Question: What is the suspected problem?
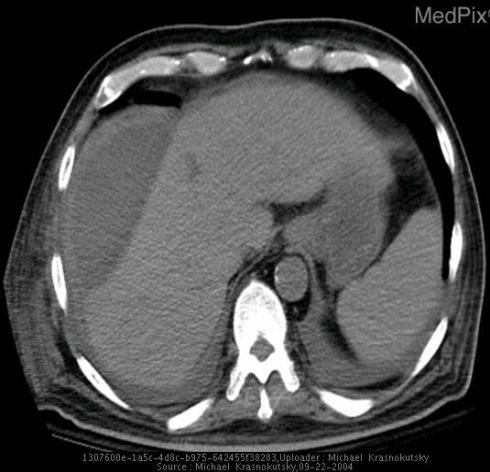
Answer: The findings suggest Axial CT images throught the liver demonstrate low density region within the liver which subcapsular in location.  One of the images has a small pocket of air differentiated this fluid collection from a simple hematoma.
There are bilateral pleural effusions seconary to diaphragmatic irritation.. Axial CT image throught liver demonstates subcapsular fluid collection.  Note bilateral pleural effusions as a result of diaphragmatic irritation.. The patient might have a history of 40 year old man airevaced from micronesia island to Tripler Medical Center with fevers and abdominal pain lasting for approximately three weeks..